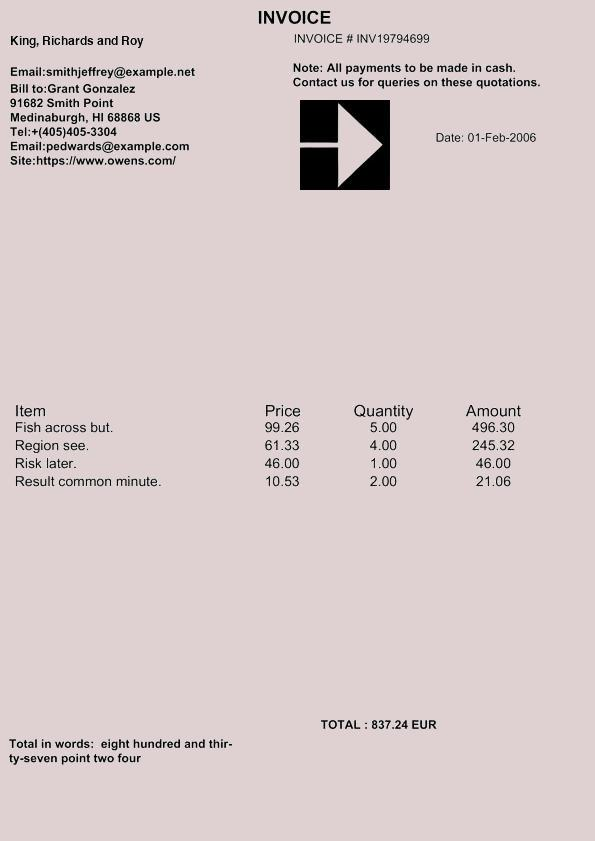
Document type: Invoice